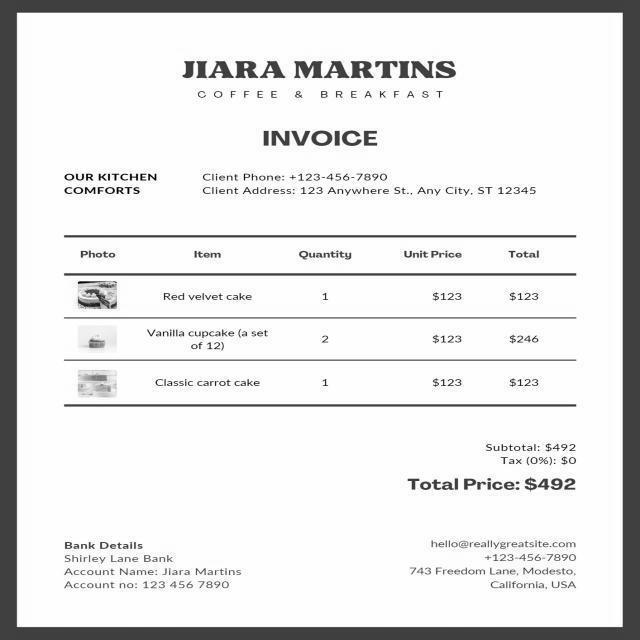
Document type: Invoice